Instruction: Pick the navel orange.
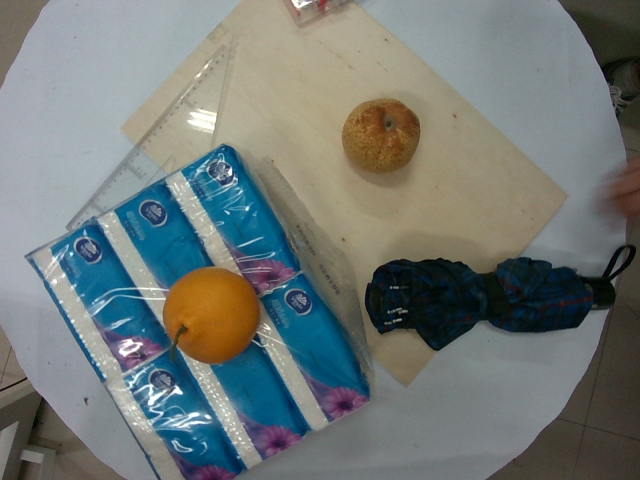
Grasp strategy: vertical